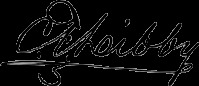
Signature of: charles libby